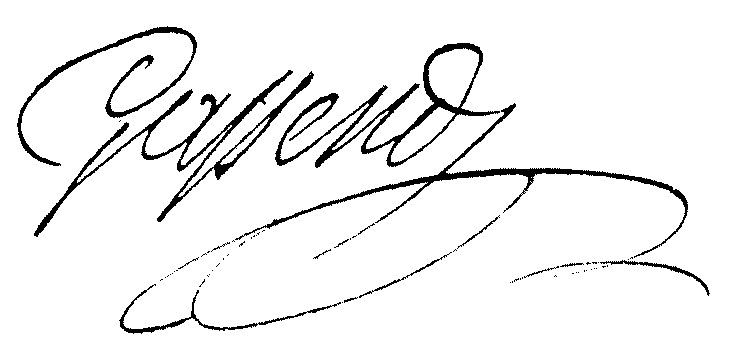
Signature of: jean gaspard gassend